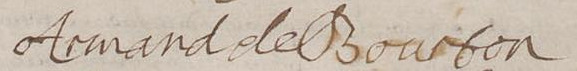
Signature of: armand de bourbon prince of conti